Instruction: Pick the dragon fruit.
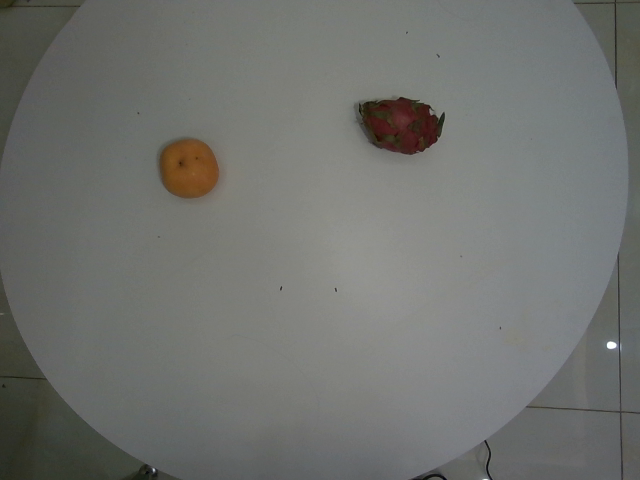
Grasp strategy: vertical